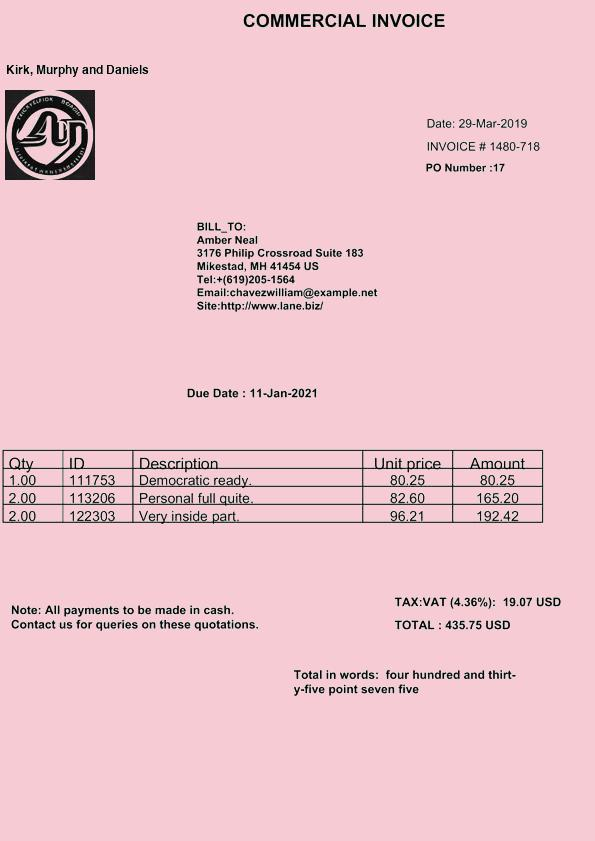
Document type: Invoice